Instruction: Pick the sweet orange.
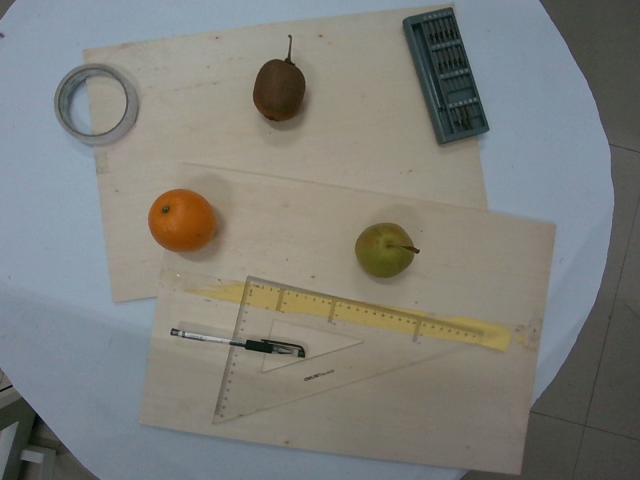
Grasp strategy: vertical